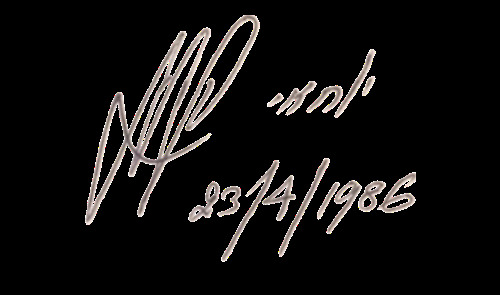
Signature of: yochai ben nun